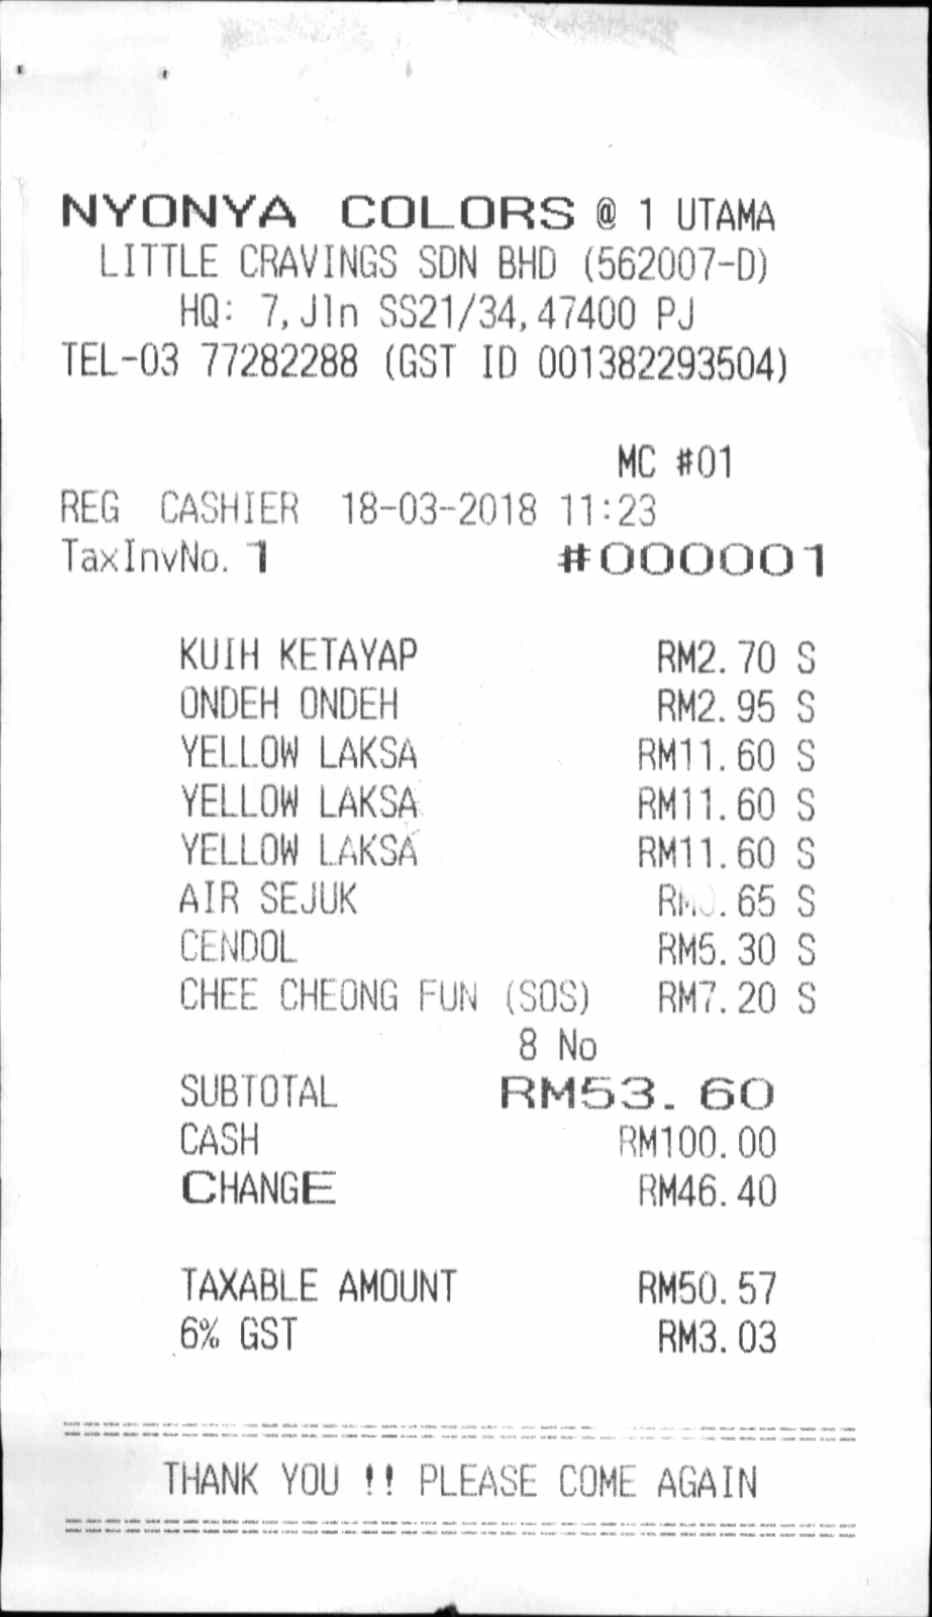
NYONYA COLORS @ 1 UTAMA
LITTLE CRAVINGS SDN BHD (562007-D)
HQ: 7, JLN SS21/34, 47400 PJ
TEL-03 77282288 (GST ID 001382293504)
REG CASHIER
18-03-2018 11 : 23
MC #01
TAXINVNO. 1
#000001
KUIH KETAYAP
ONDEH ONDEH
YELLOW LAKSA
YELLOW LAKSA
YELLOW LAKSA
AIR SEJUK
CENDOL
CHEE CHEONG FUN (SOS)
RM2.70
RM2.95
RM11.60
RM11.60
RM11.60
RM0.65
RM5.30
RM7.20
S
S
S
S
S
S
S
S
8 NO
SUBTOTAL
CASH
CHANGE
RM53.60
RM100.00
RM46.40
TAXABLE AMOUNT
6% GST
RM50.57
RM3.03
THANK YOU ! ! PLEASE COME AGAIN